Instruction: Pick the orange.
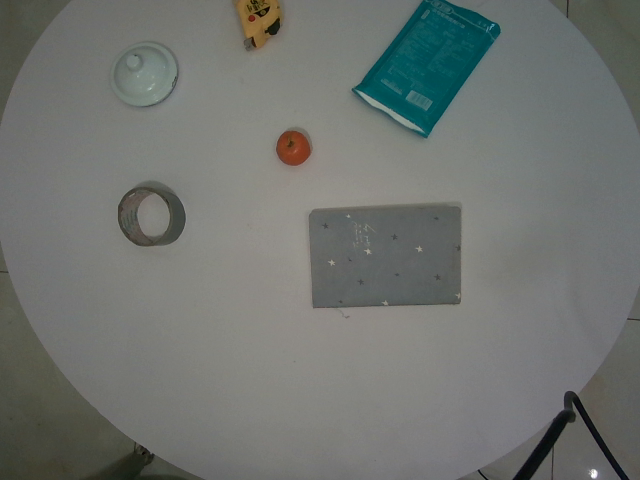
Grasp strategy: vertical